Question: Talk about the condition:
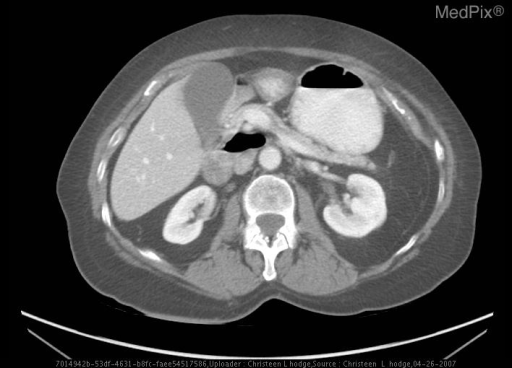
Answer: The disease is discussed as: Common  Locations: Abdomen

Demographics: Infants and children

Radiology:
Diagnosis can be made by upper GI series, barium enema, and CT scan

Prognosis  and  Treatment:
Ladd’s procedure is performed to correct the intestinal malrotation.  In the Ladd’s procedure there is division of ladd’s bands, mobilization of right colon and duodenum, division of adhesions around the SMA and appendectomy may be performed.